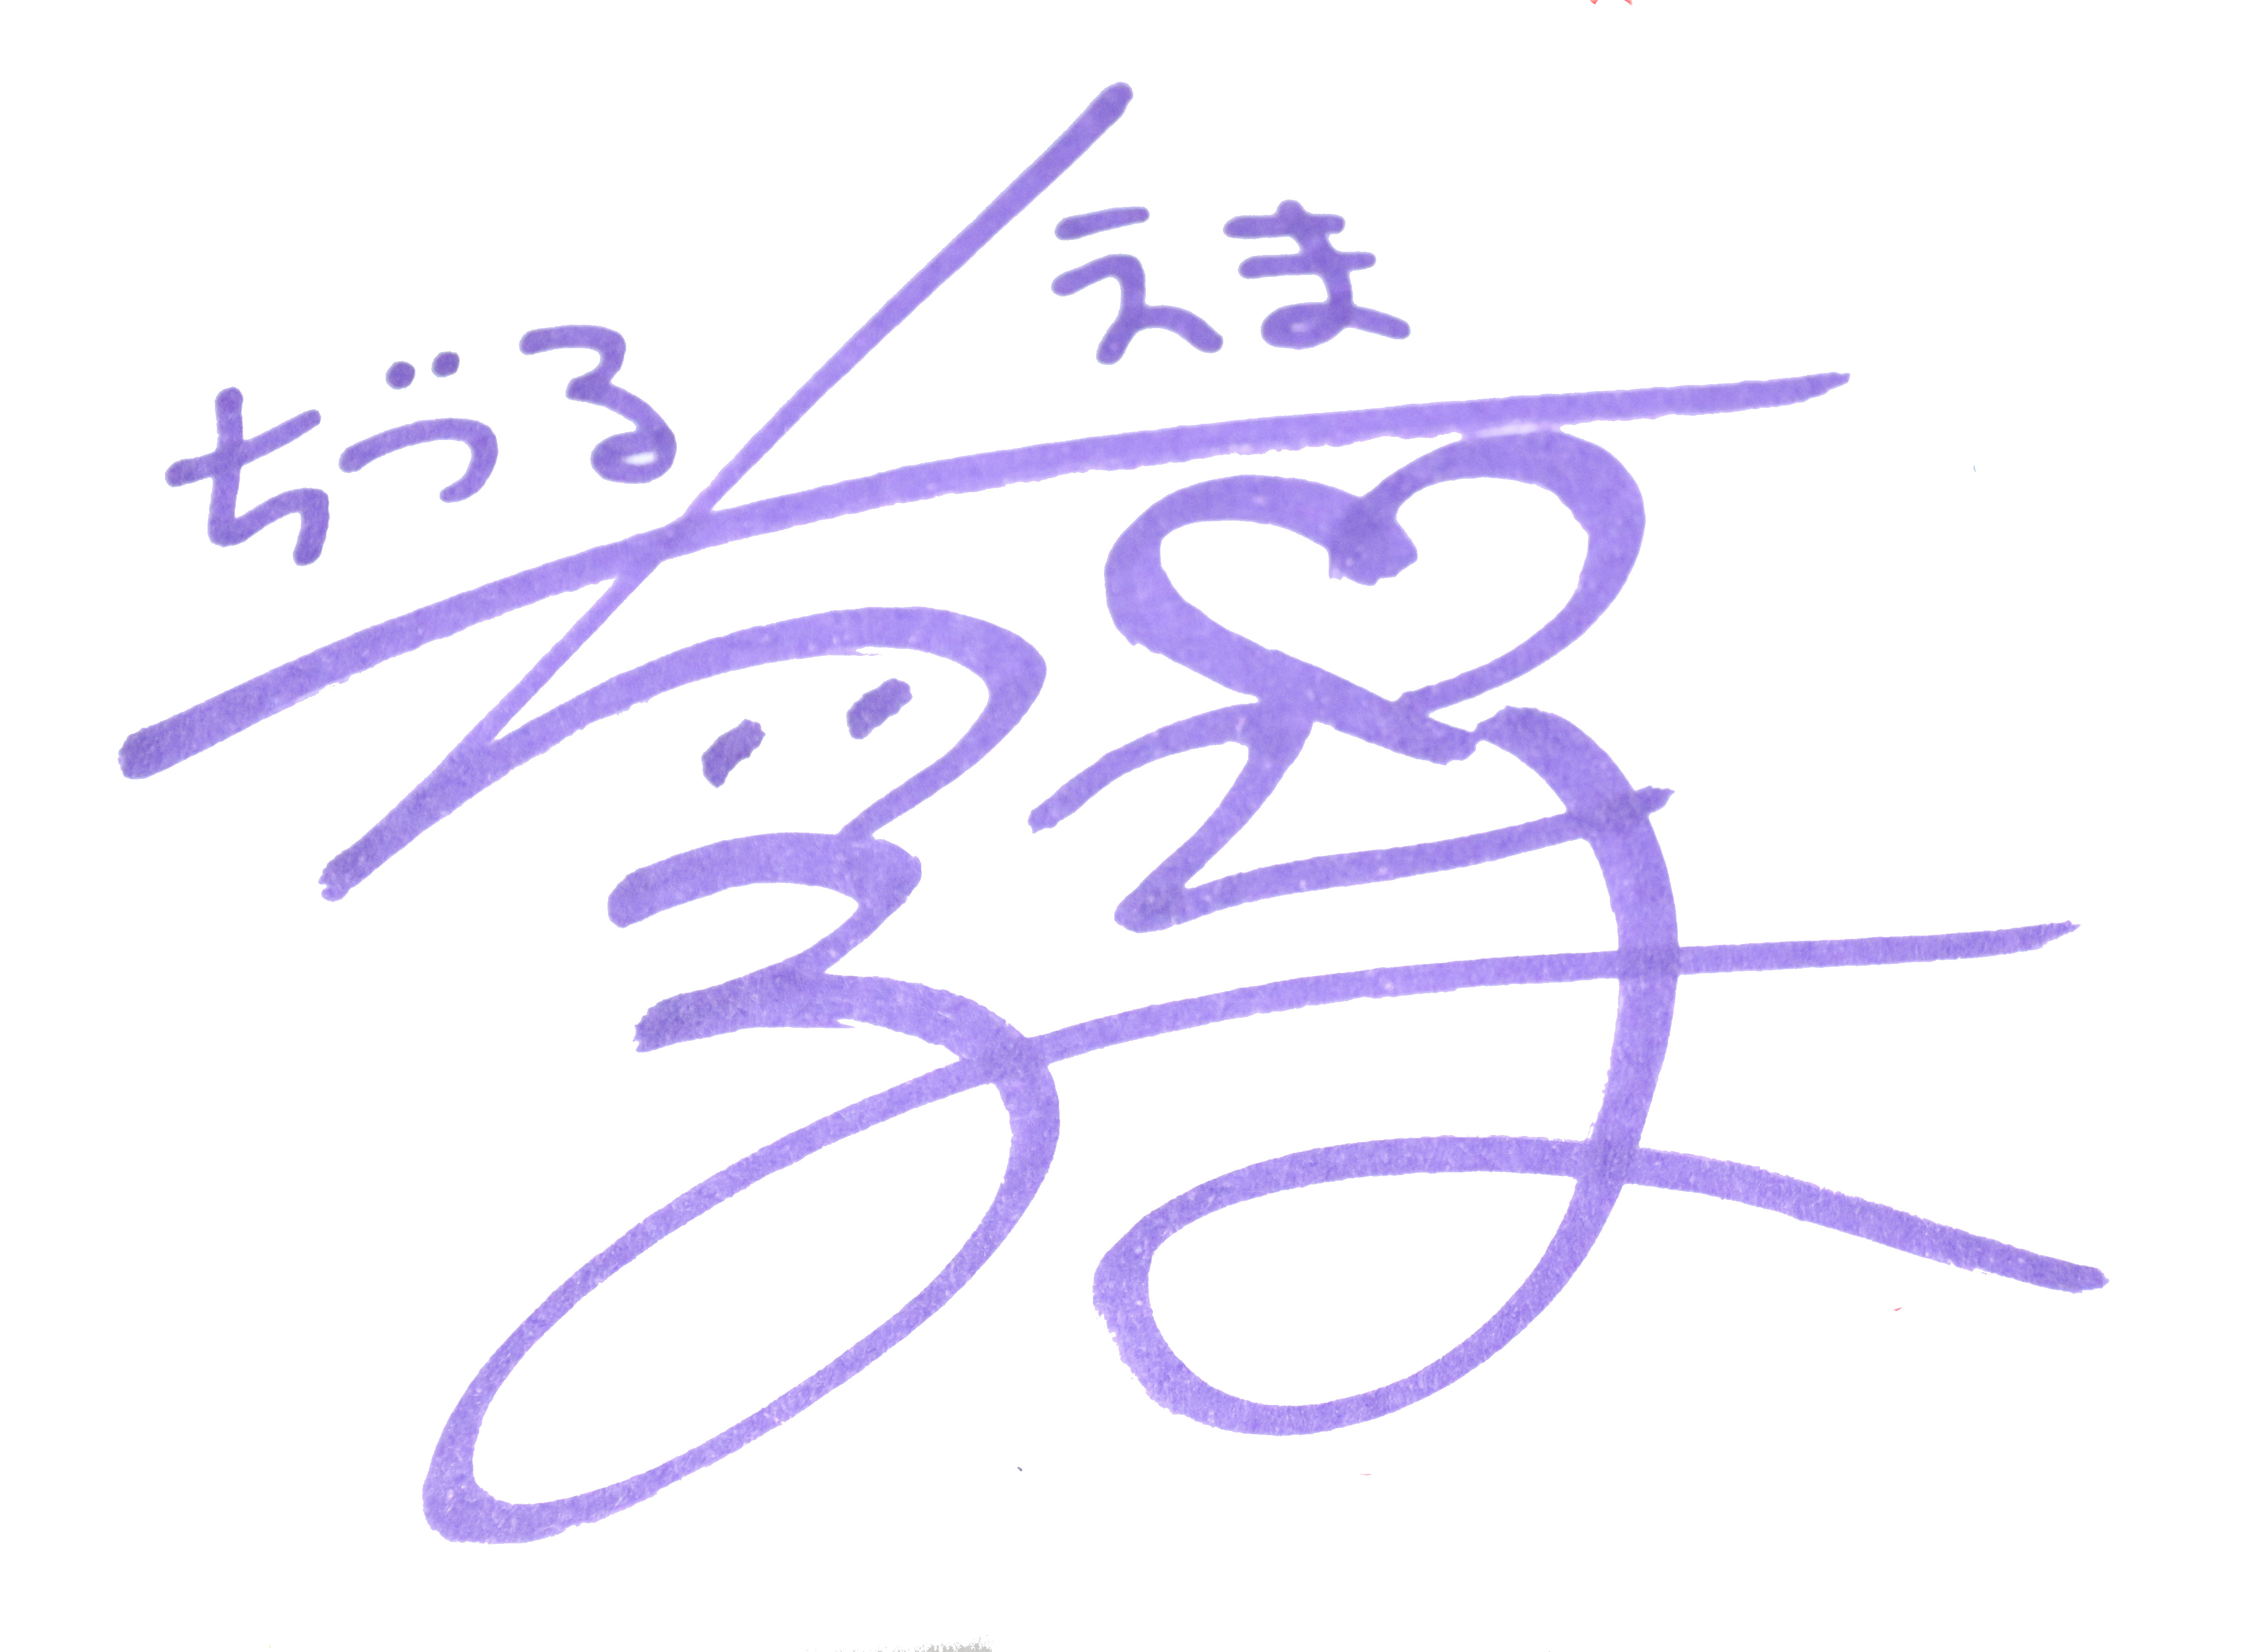
Signature of: ema chizuru